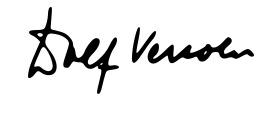
Signature of: dolf verroen